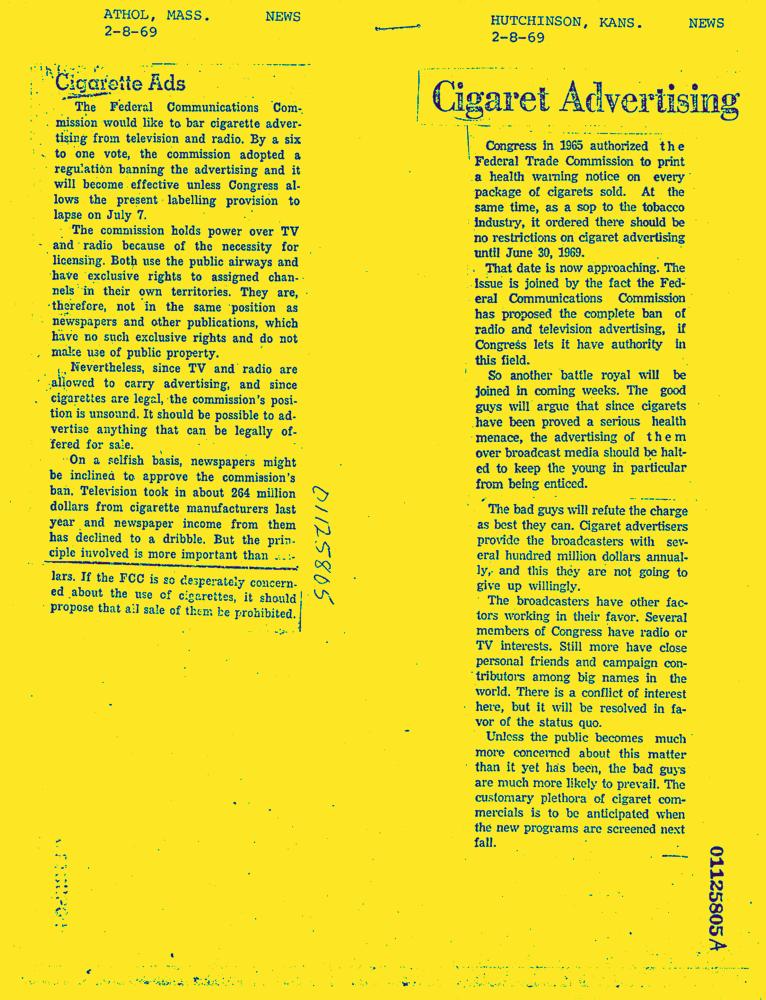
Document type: News-Article